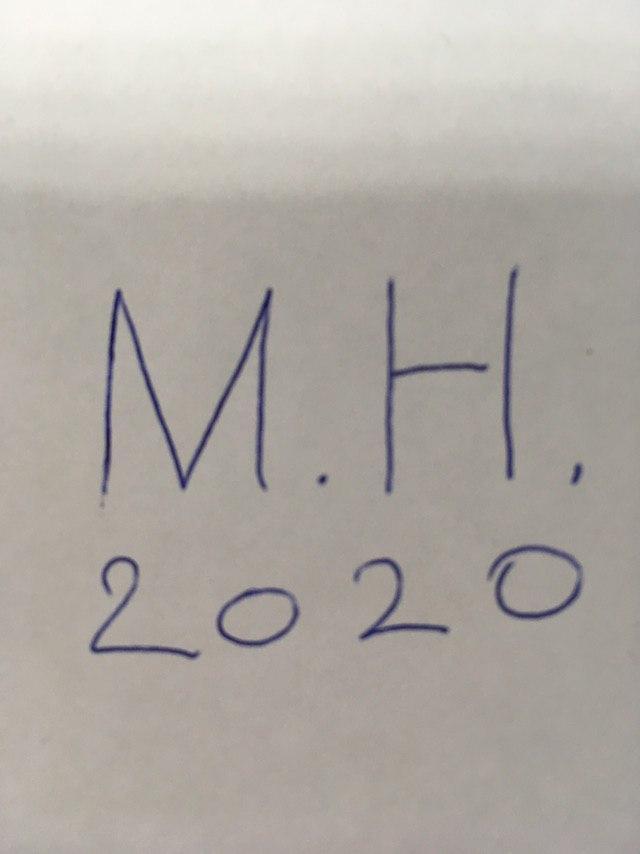
Signature of: q85863491